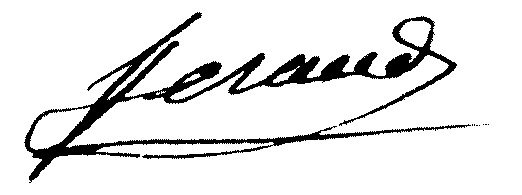
Signature of: charles feraud